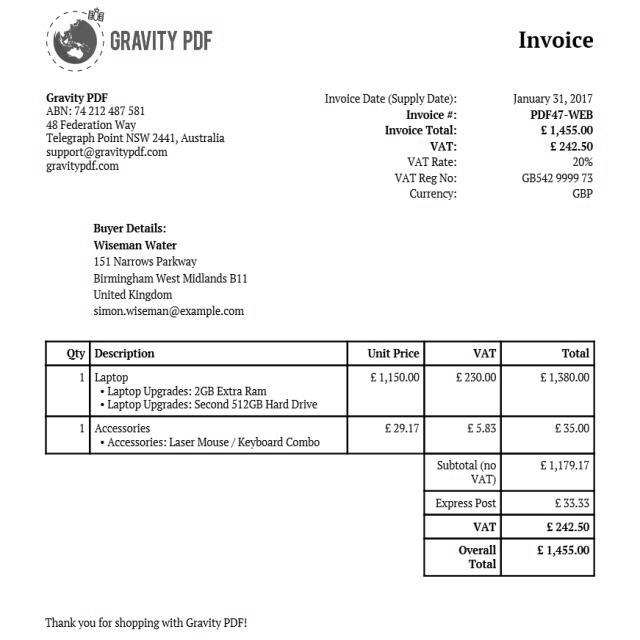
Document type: Invoice